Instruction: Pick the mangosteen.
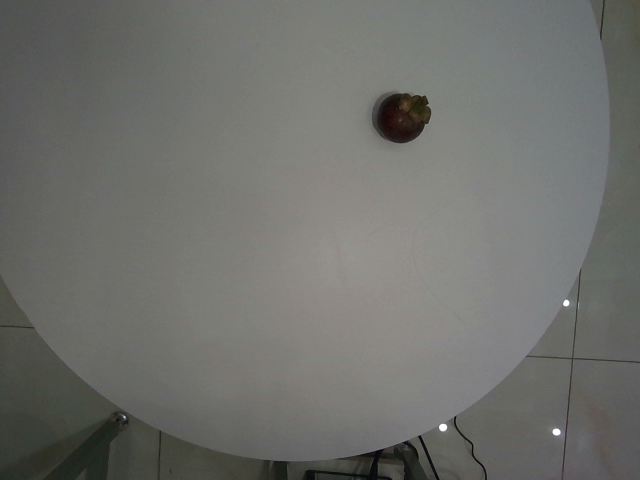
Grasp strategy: vertical